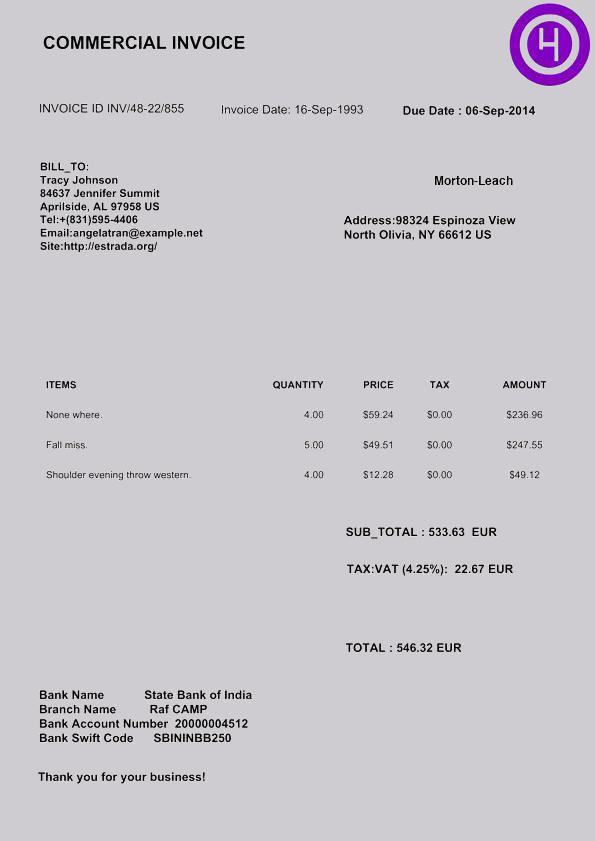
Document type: Invoice